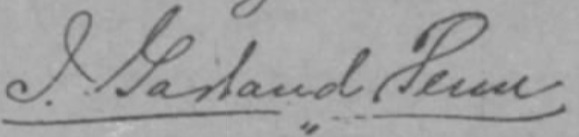
Signature of: irvine garland penn